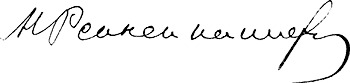
Signature of: nikolay rennenkampf